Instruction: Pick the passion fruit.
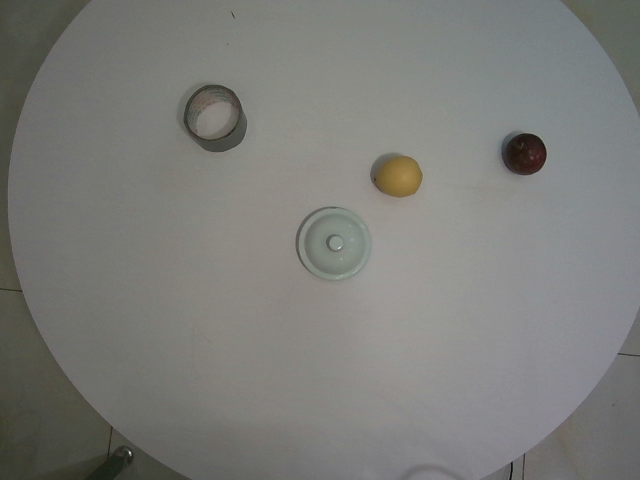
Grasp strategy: vertical